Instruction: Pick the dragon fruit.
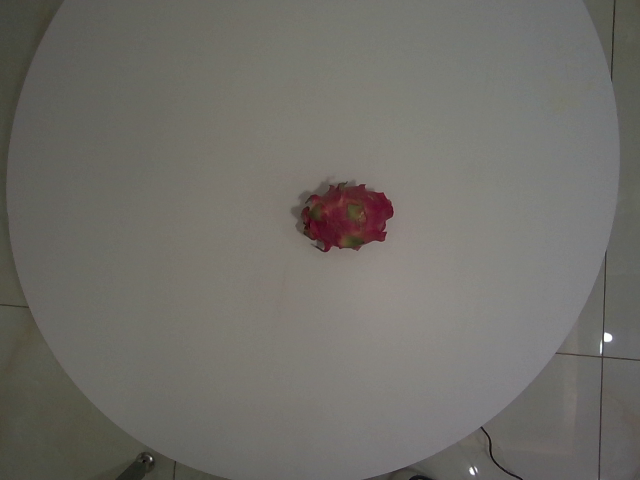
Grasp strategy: vertical